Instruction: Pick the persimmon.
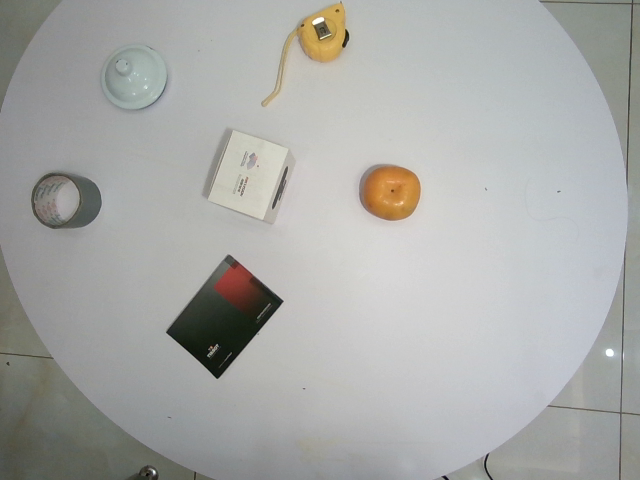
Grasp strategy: vertical